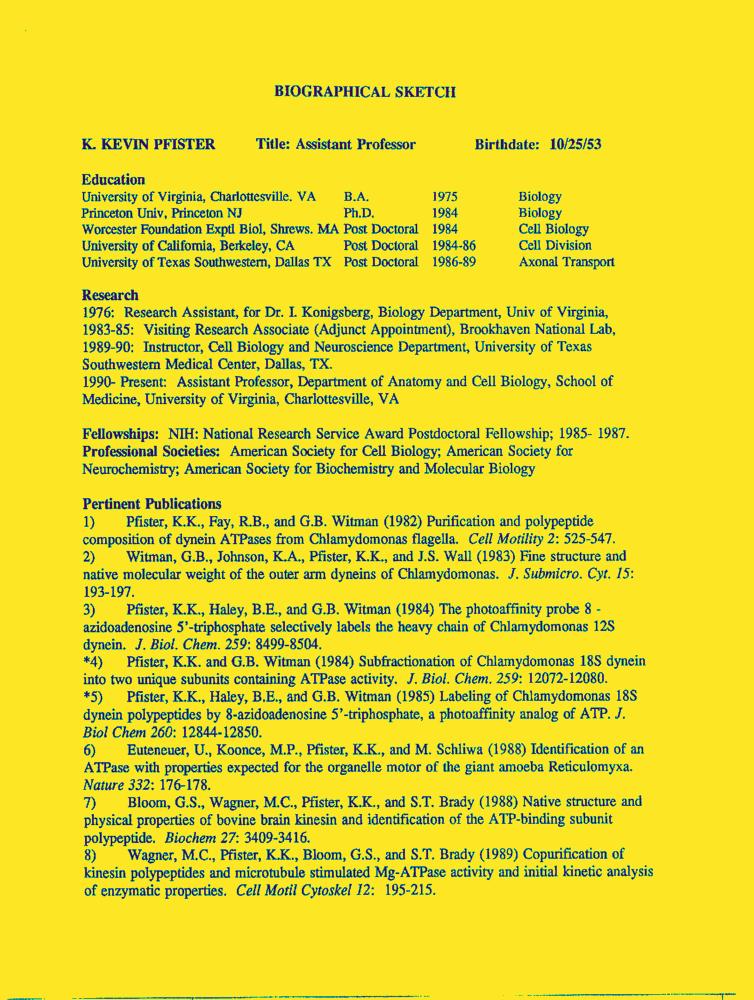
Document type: Resume-Doc